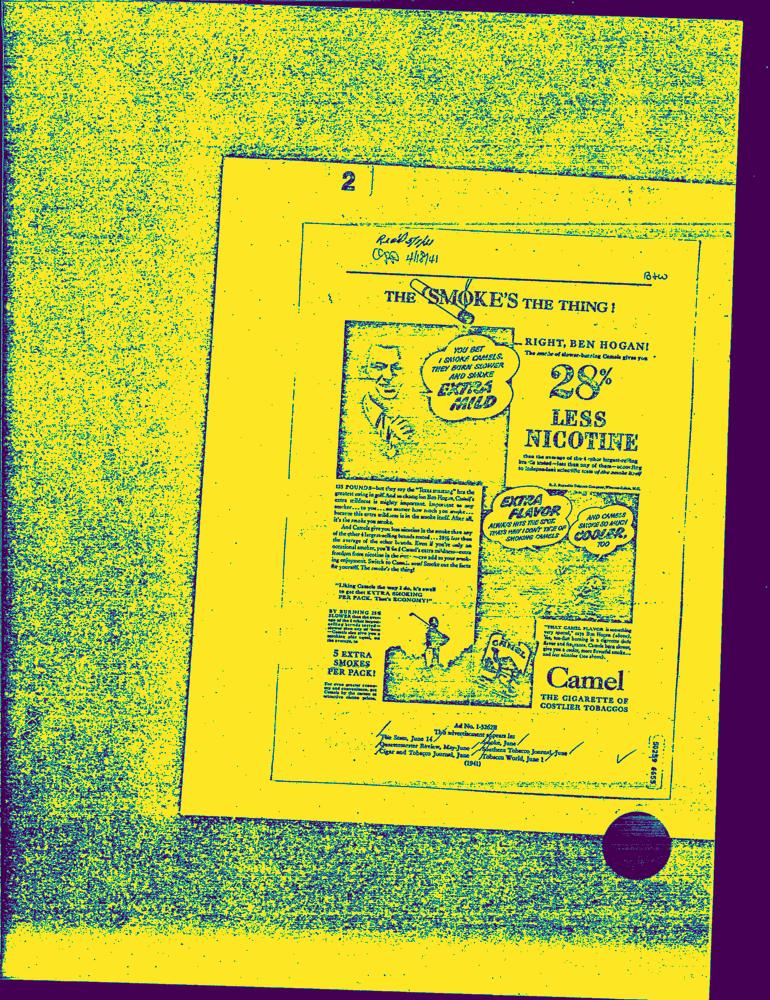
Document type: AD